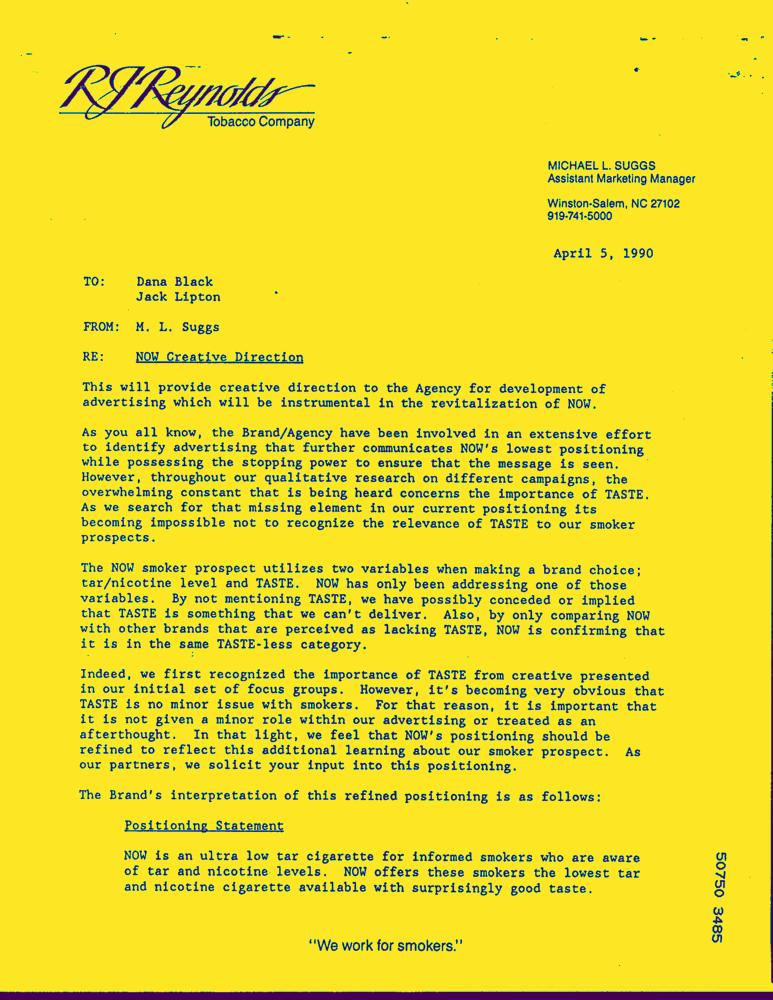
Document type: Letter-Doc